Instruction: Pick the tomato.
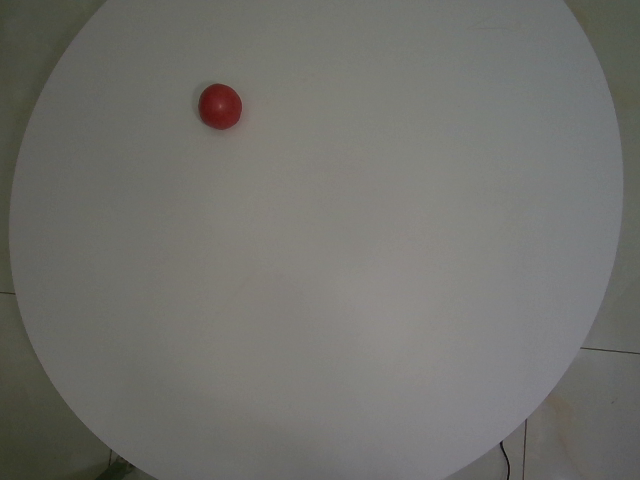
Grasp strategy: vertical